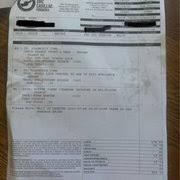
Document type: Invoice